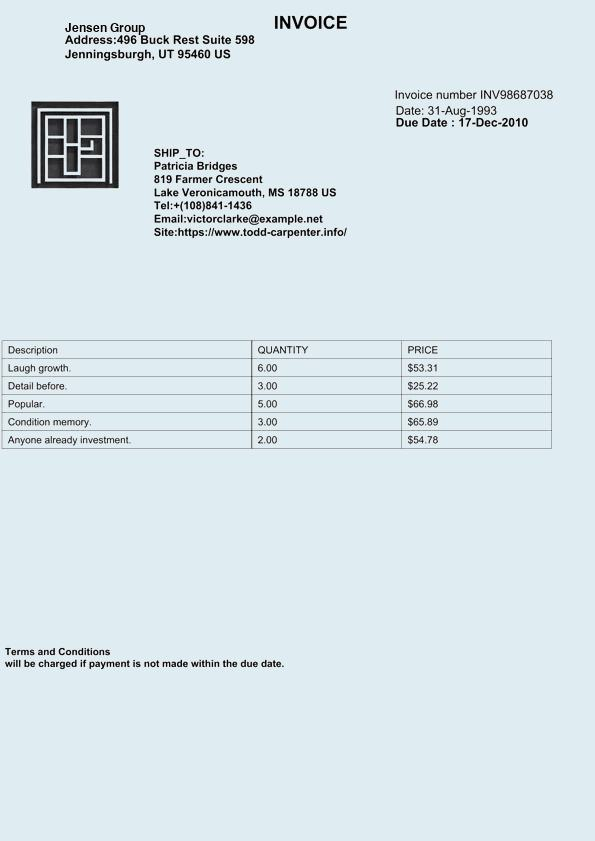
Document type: Invoice